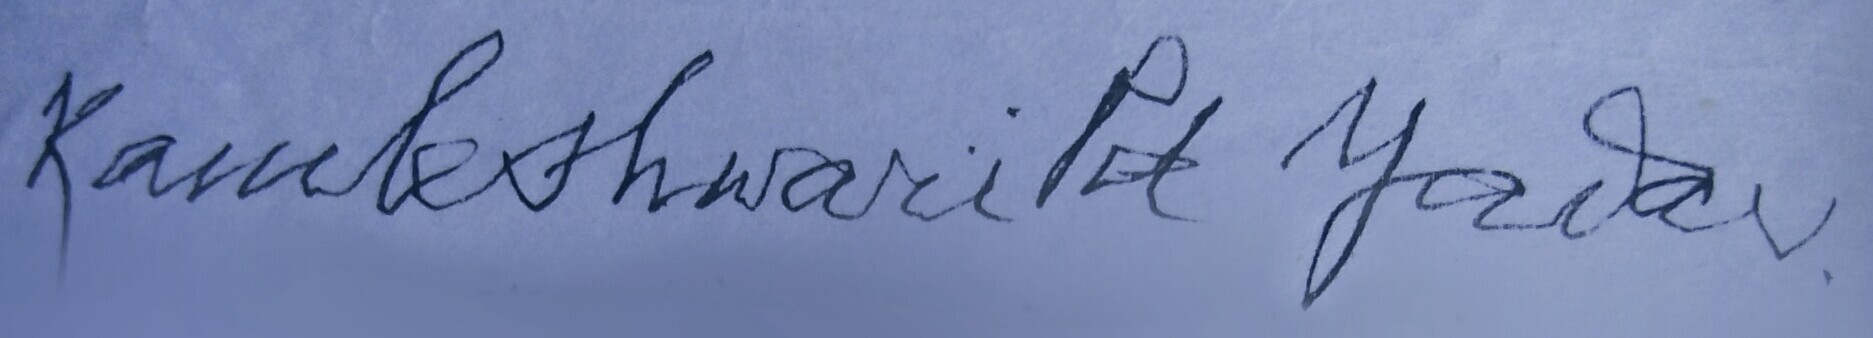
Signature of: kamleshwari prasad yadav